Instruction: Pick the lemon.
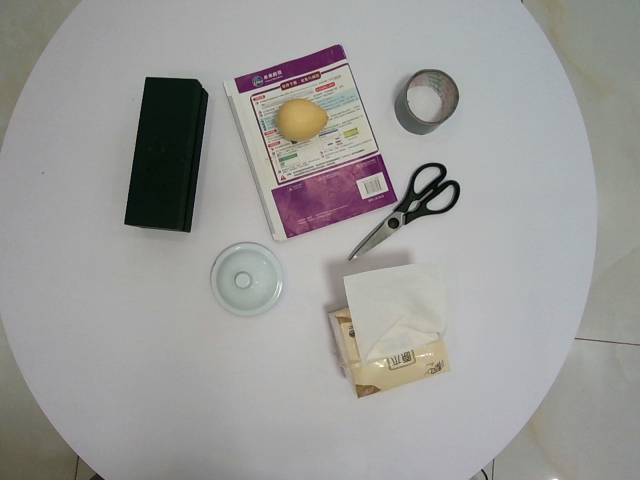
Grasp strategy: vertical